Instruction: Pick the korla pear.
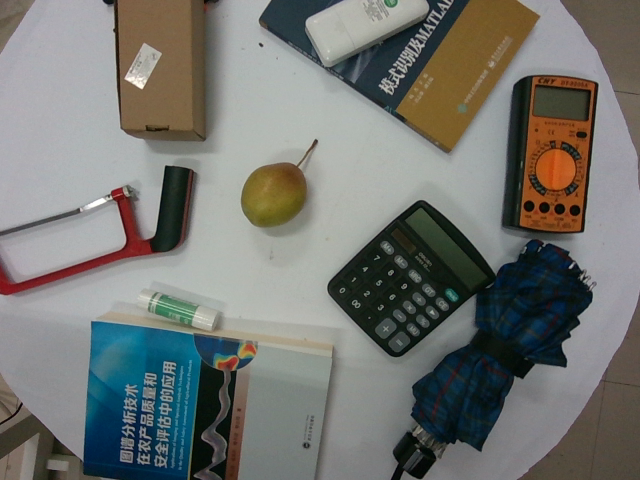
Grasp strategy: vertical